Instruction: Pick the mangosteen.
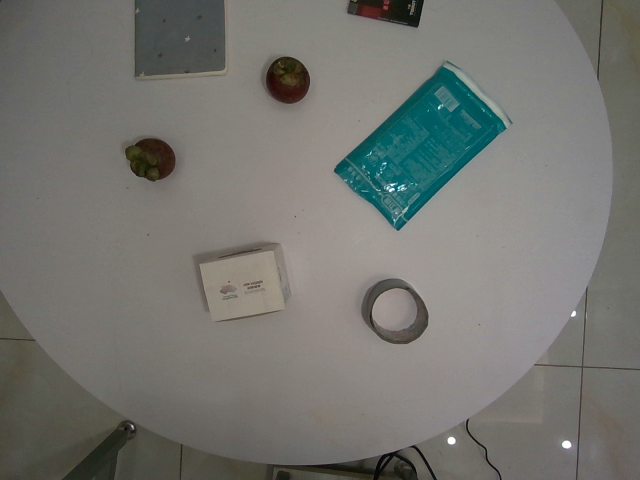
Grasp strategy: vertical